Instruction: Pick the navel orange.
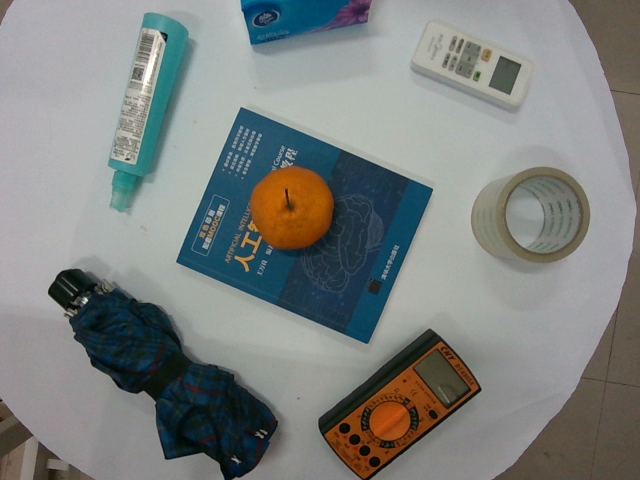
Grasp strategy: vertical